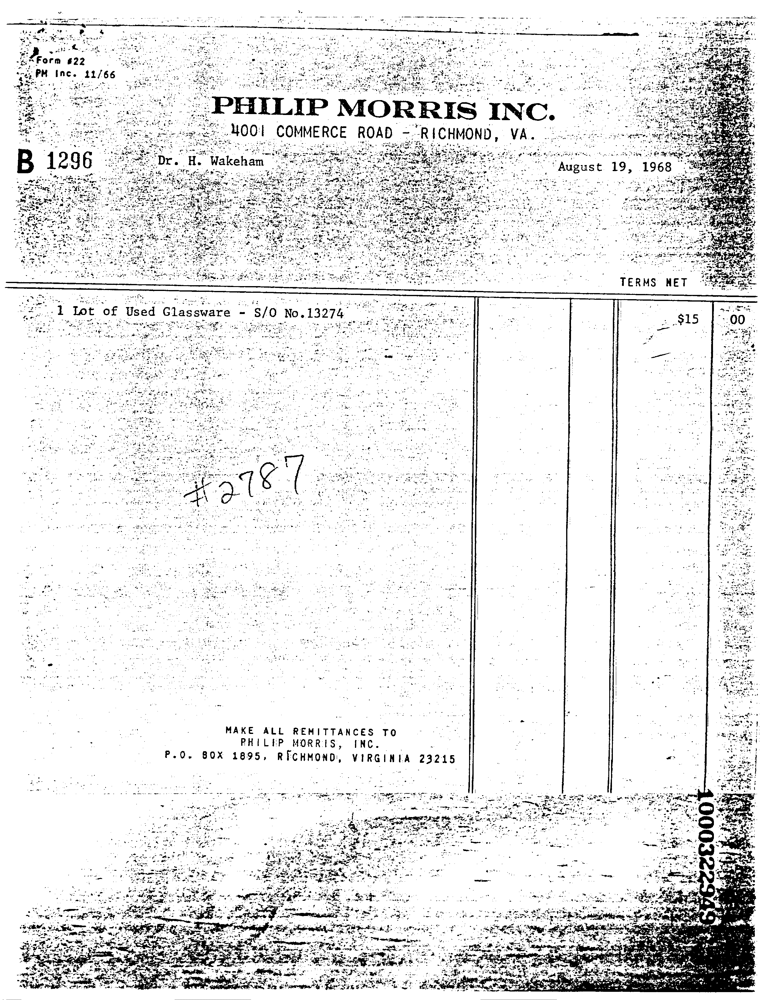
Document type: Invoice